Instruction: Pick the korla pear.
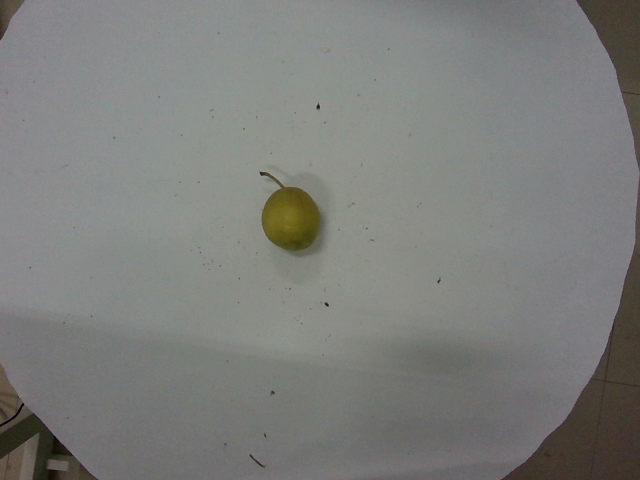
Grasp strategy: vertical